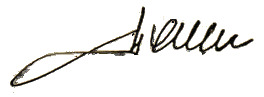
Signature of: rady papkovsky